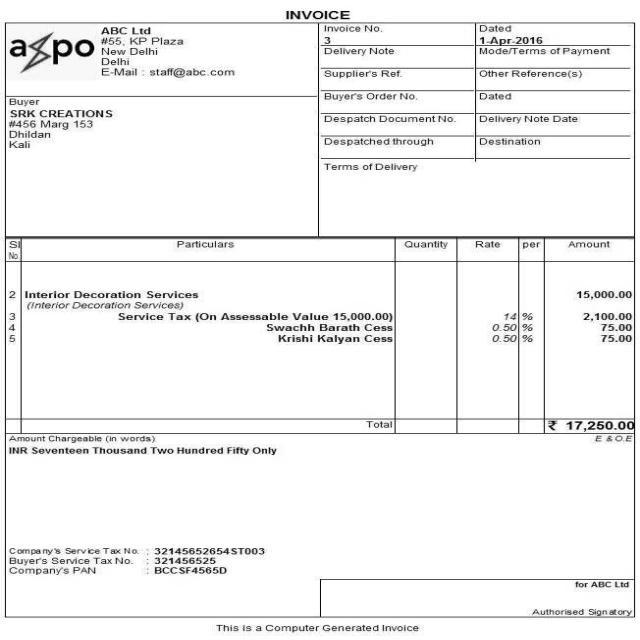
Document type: Invoice